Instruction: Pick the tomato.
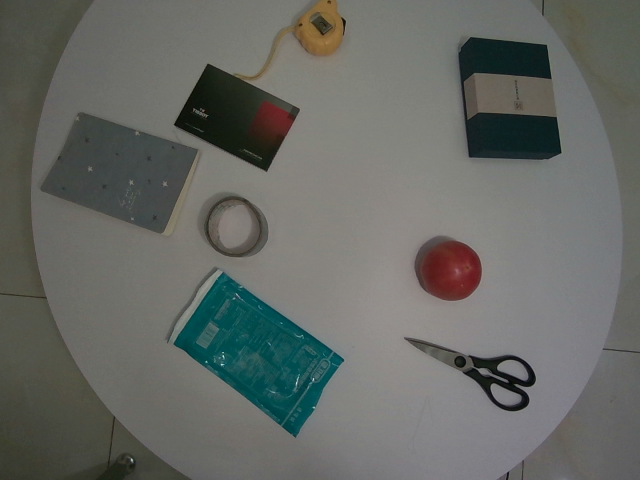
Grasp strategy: vertical